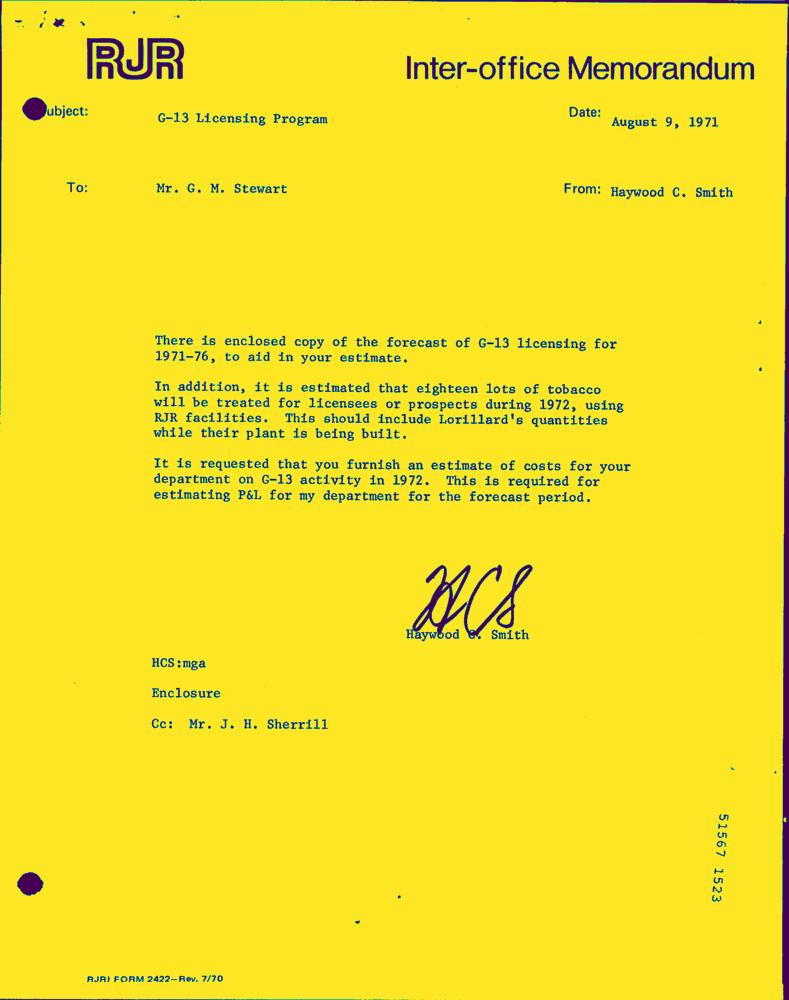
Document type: Letter-Doc